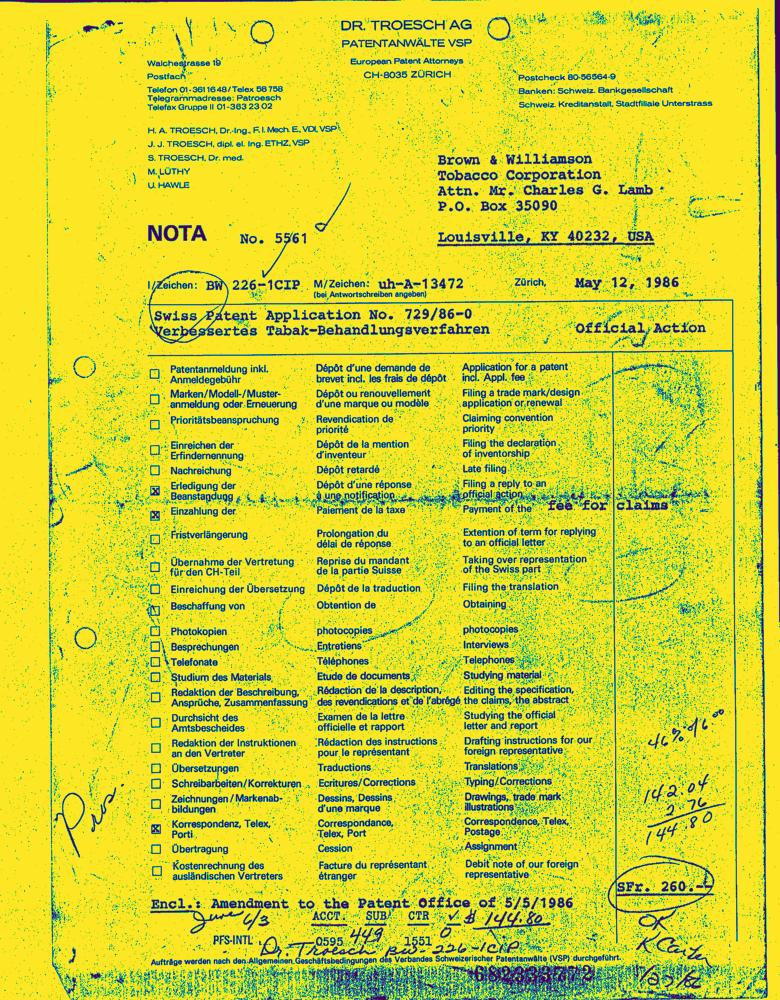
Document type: Invoice-Doc